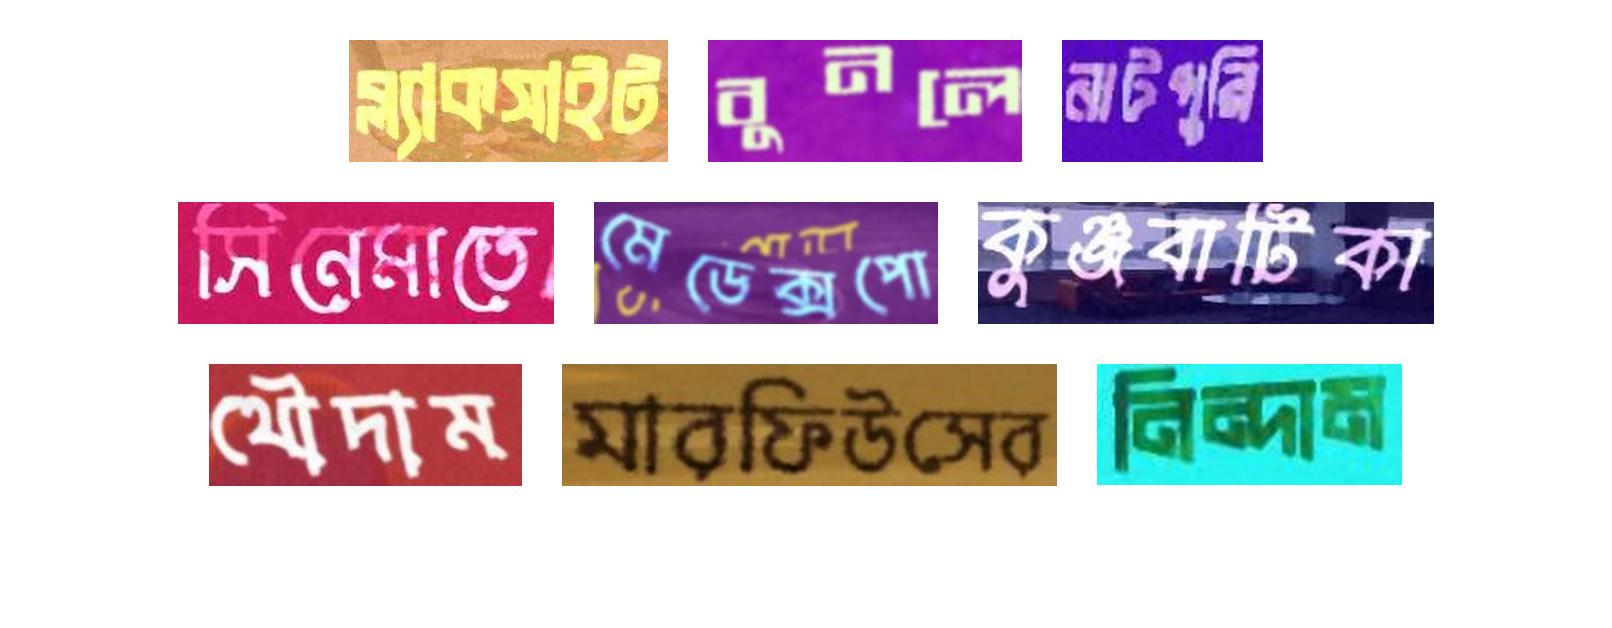
ব্ল্যাকসাইট বুনলে নাটপুরি
সিনেমাতে মেডেক্সপো কুঞ্জবাটিকা
থৌদাম মারফিউসের নিন্দাম